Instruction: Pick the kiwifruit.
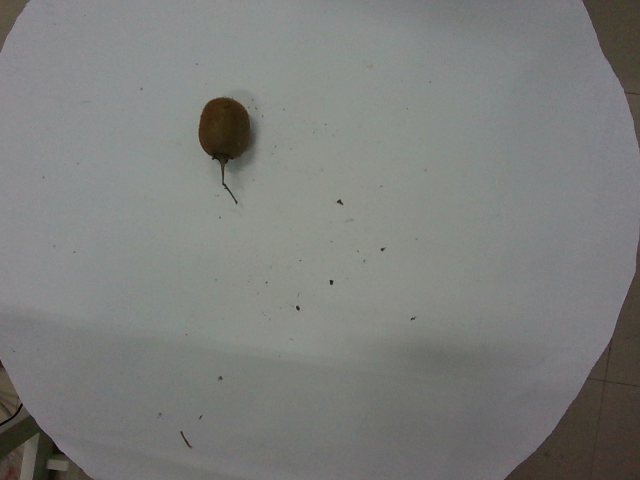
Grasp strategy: vertical